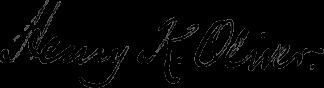
Signature of: henry kemble oliver